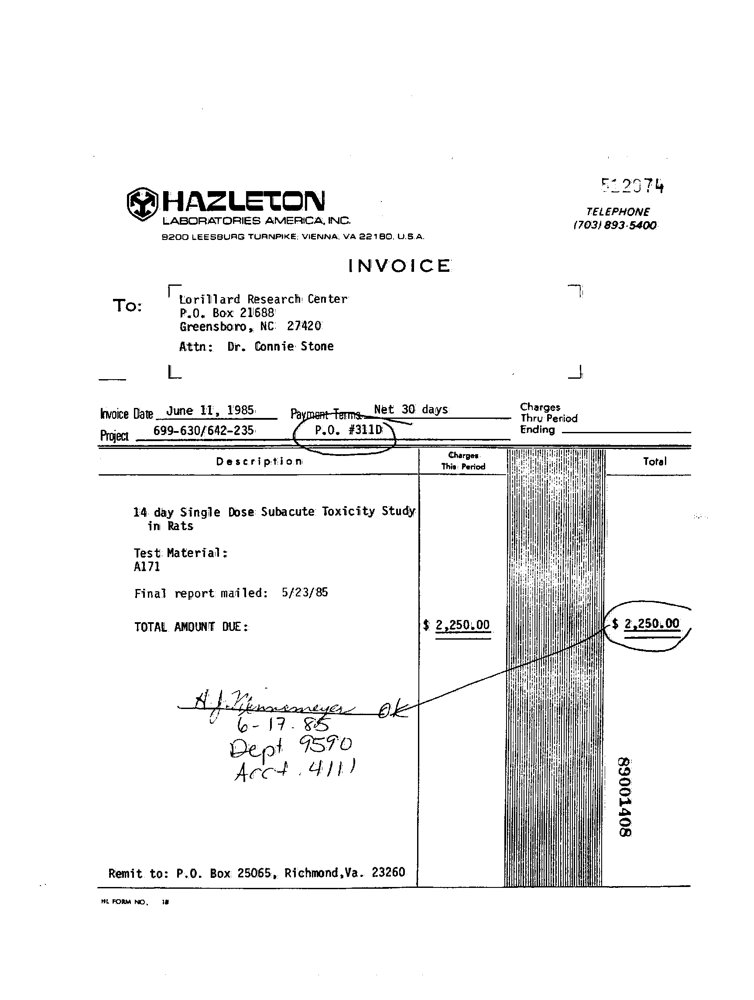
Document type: Invoice